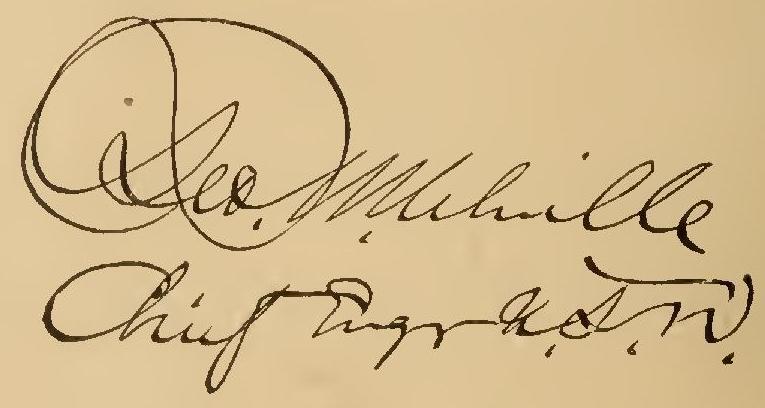
Signature of: george w melville